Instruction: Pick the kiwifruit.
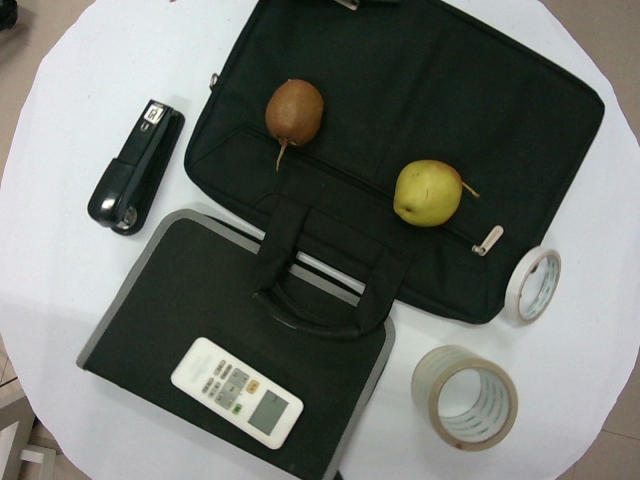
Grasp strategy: vertical